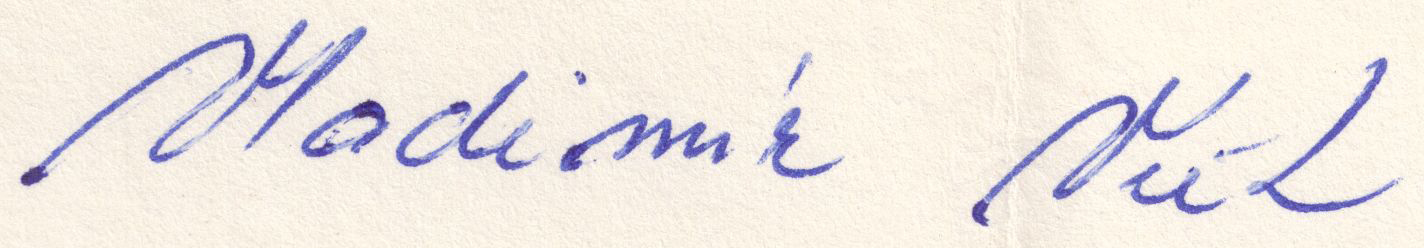
Signature of: vladimír veit